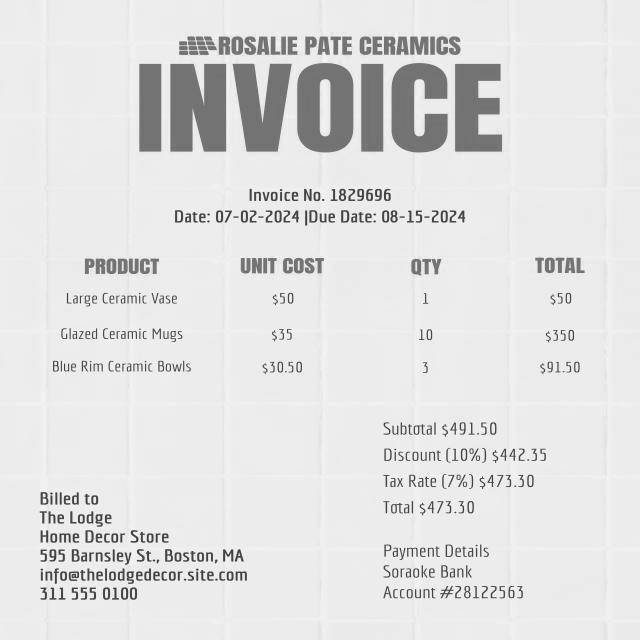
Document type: Invoice